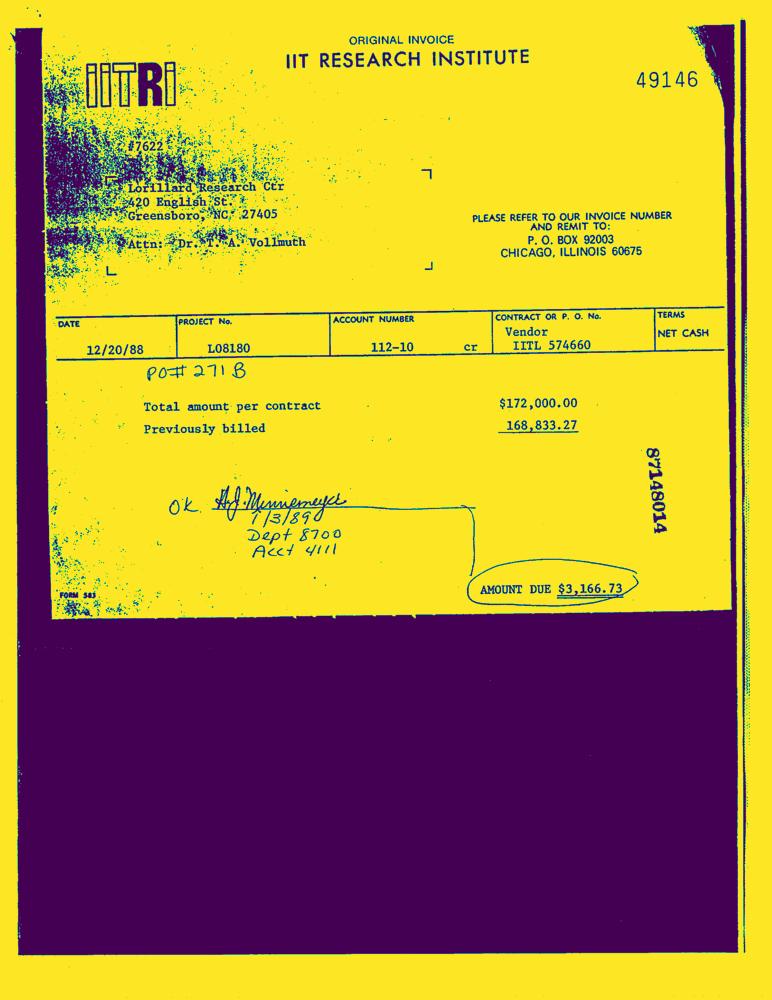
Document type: Invoice-Doc